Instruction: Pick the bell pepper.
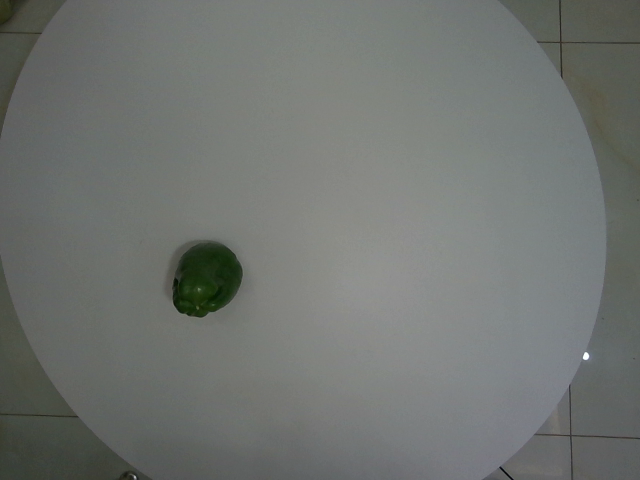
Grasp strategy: vertical